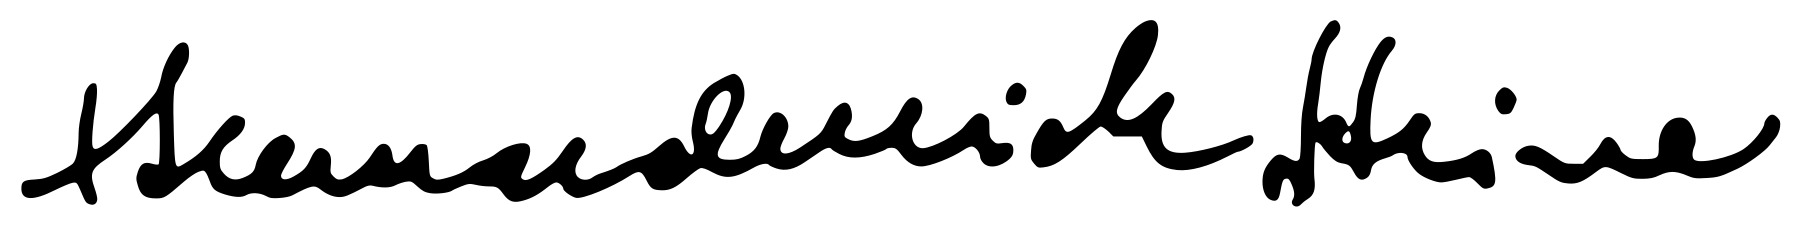
Signature of: leonardo ulrich steiner